Question: What might the diagnosis be?
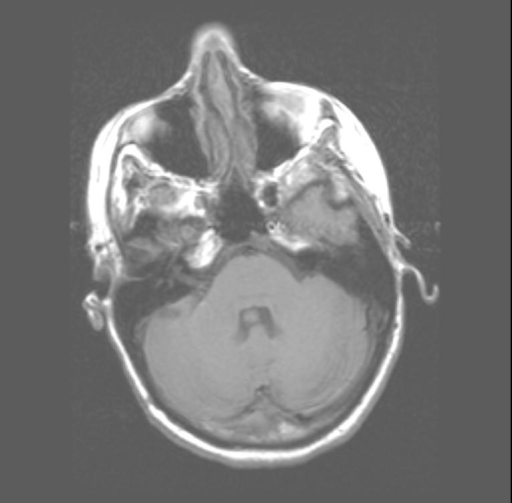
Answer: The possible diagnosis includes •  choroid plexus papilloma
•  ependymoma
•  subependymoma
•  metastasis to choroid plexus.